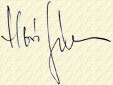
Signature of: jános hoós